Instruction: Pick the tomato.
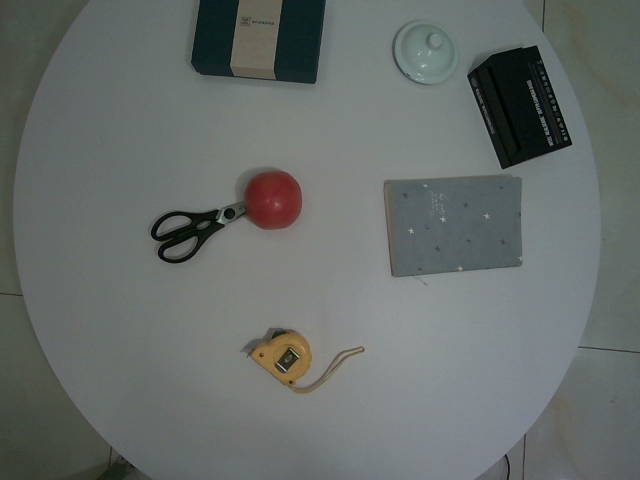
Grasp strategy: vertical